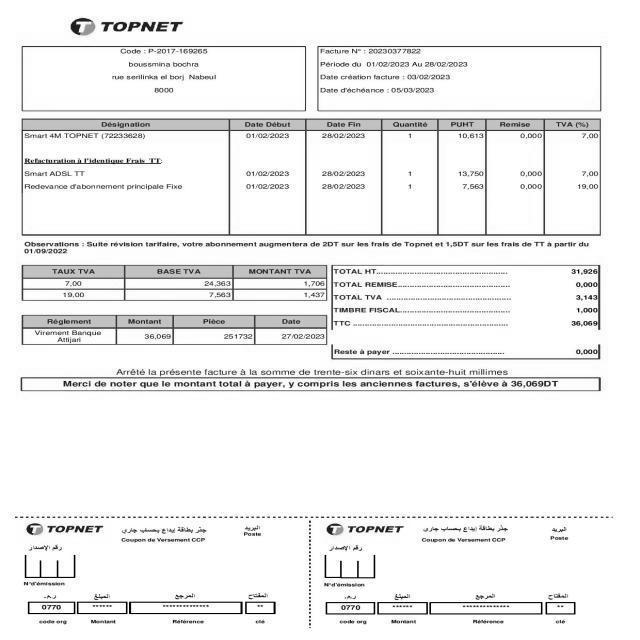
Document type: Invoice